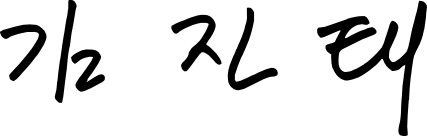
Signature of: kim jin tae